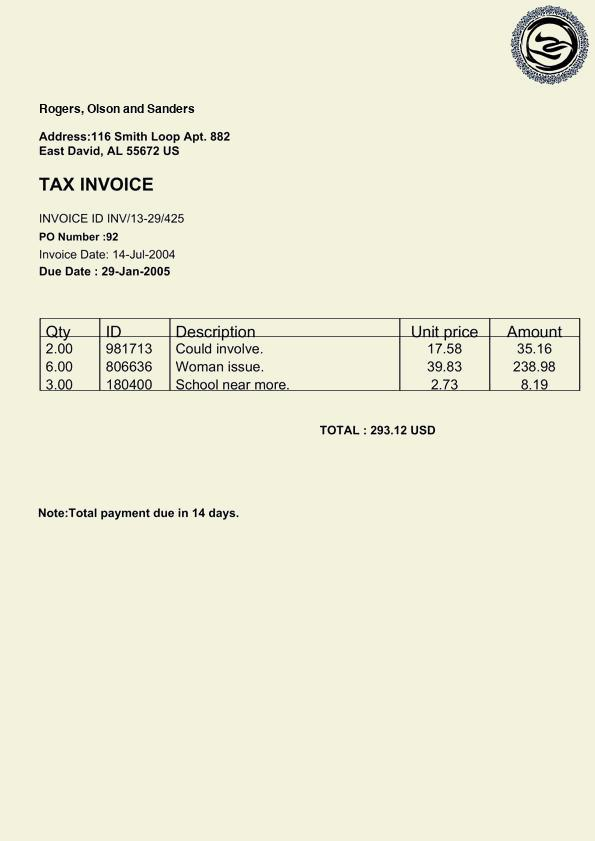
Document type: Invoice